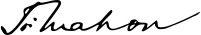
Signature of: hugh mahon